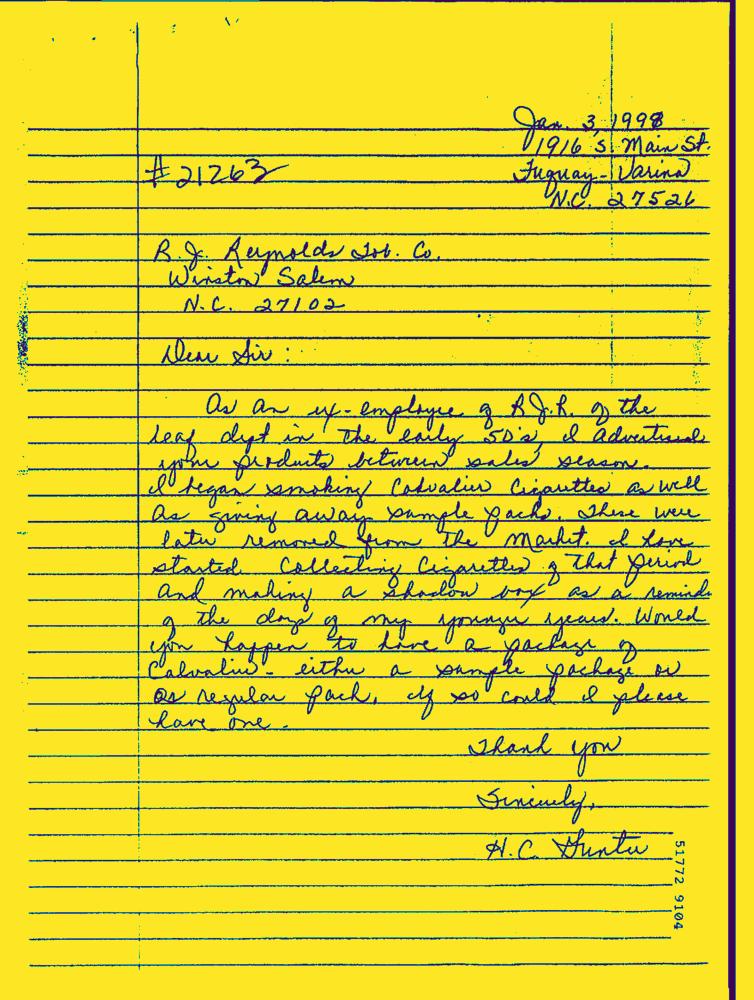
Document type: Hand-Written